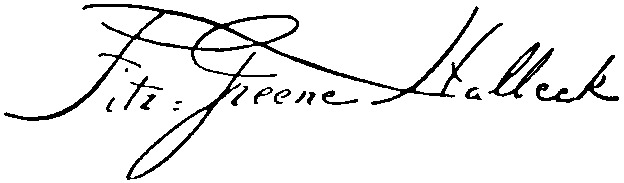
Signature of: fitz greene halleck